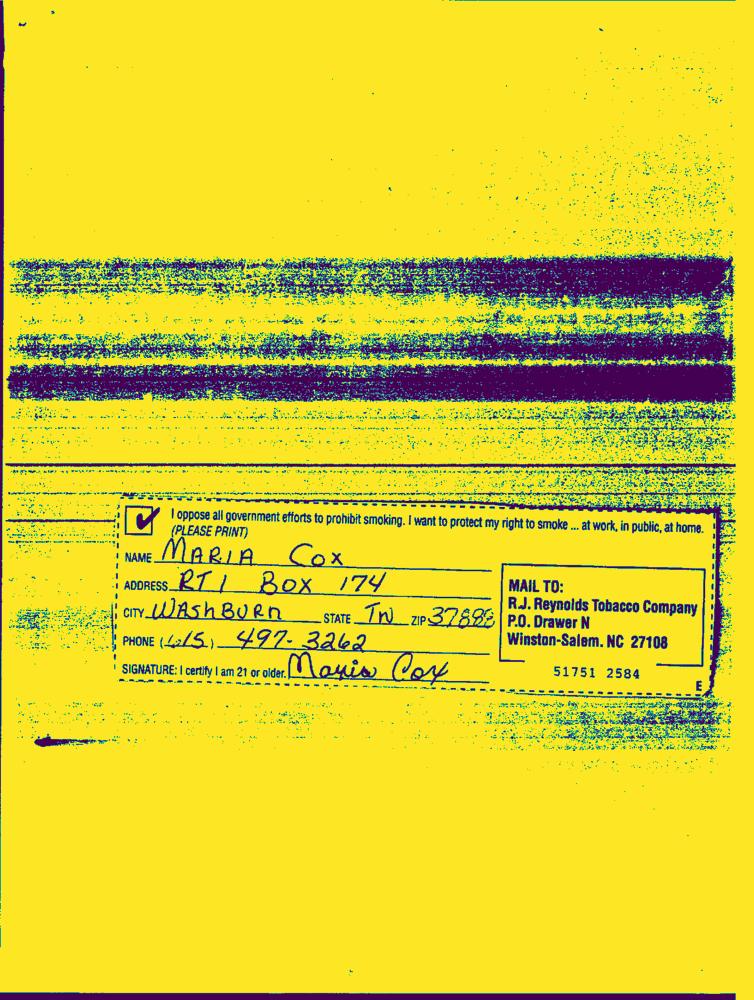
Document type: Hand-Written